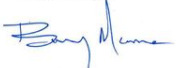
Signature of: barry moore